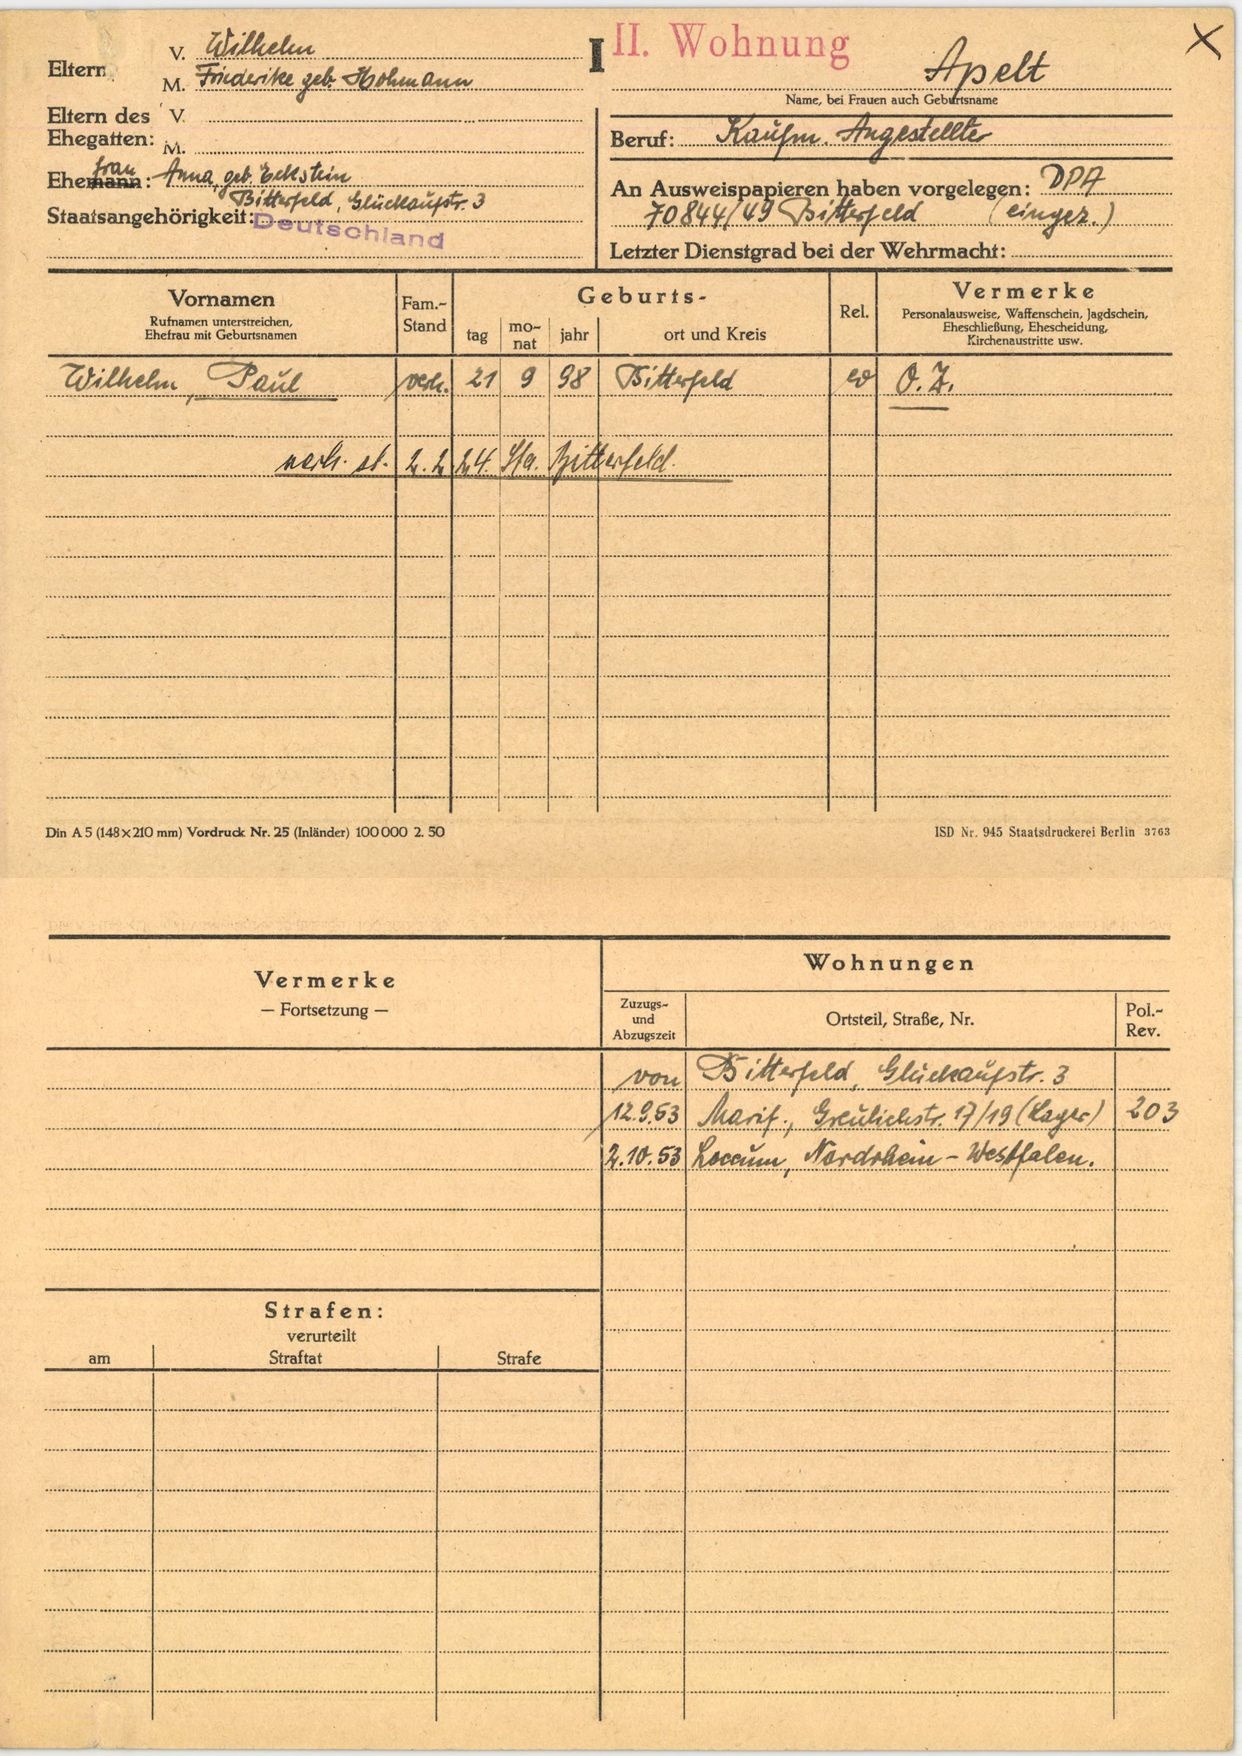
Apelt